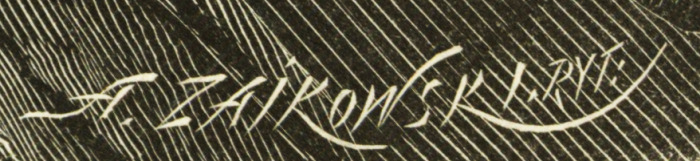
Signature of: andrzej zajkowski